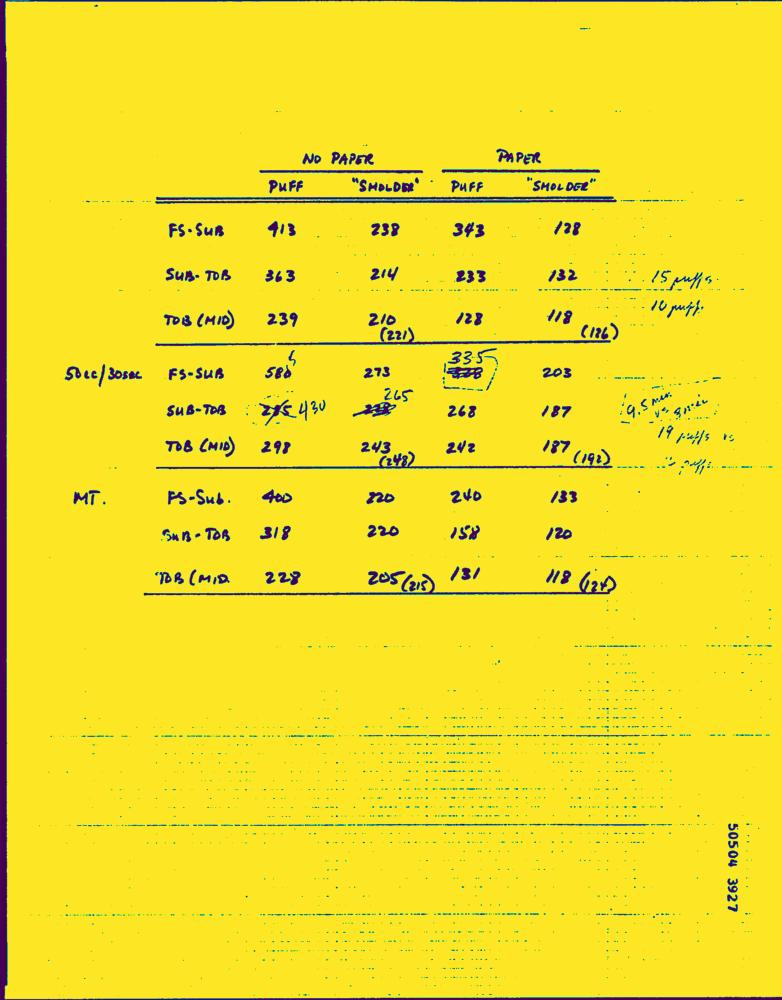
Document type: Hand-Written